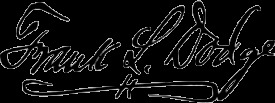
Signature of: frank luke dodge